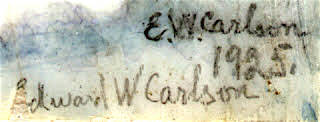
Signature of: edward william carlson